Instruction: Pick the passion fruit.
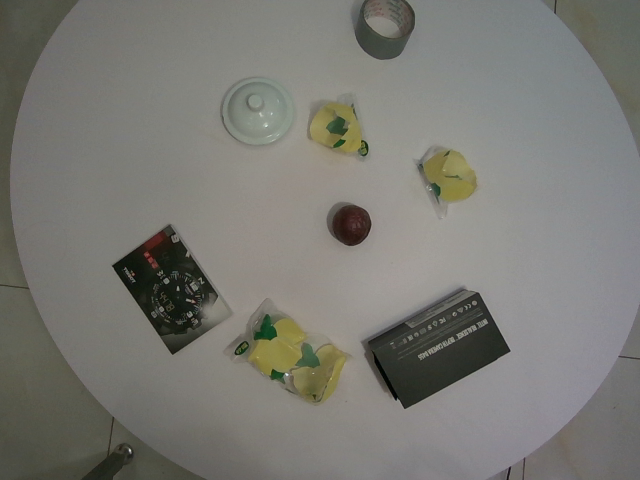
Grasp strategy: vertical